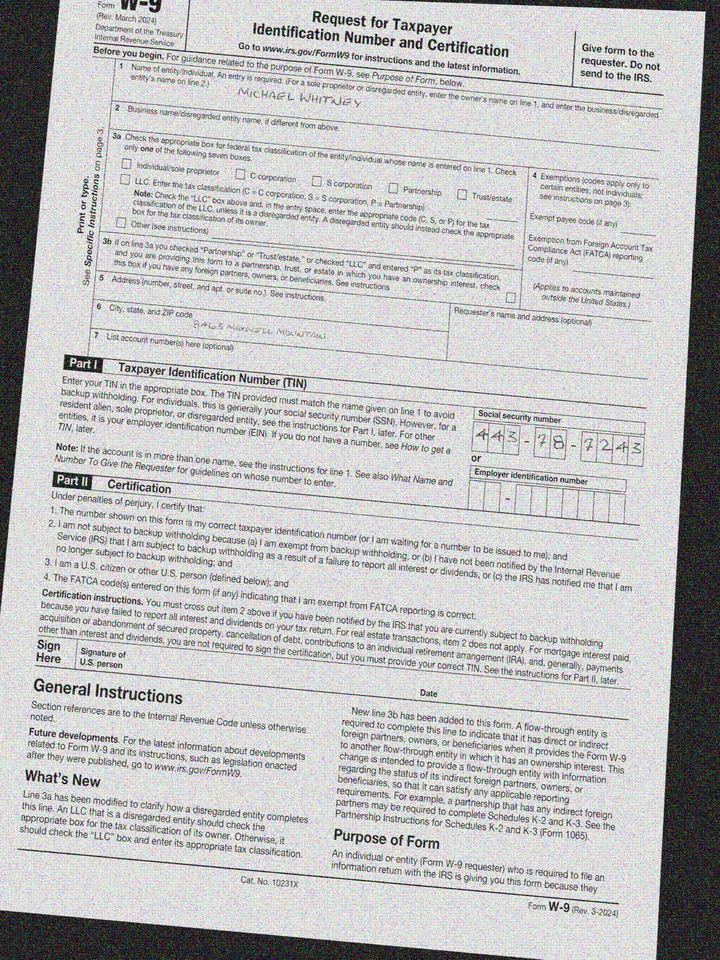
adr1: 8463 Maxwell Mountain
cbx: no
ssn: 443787243
enm: Michael Whitney